Question: What type of tax is indicated in the document, personal property or real estate?
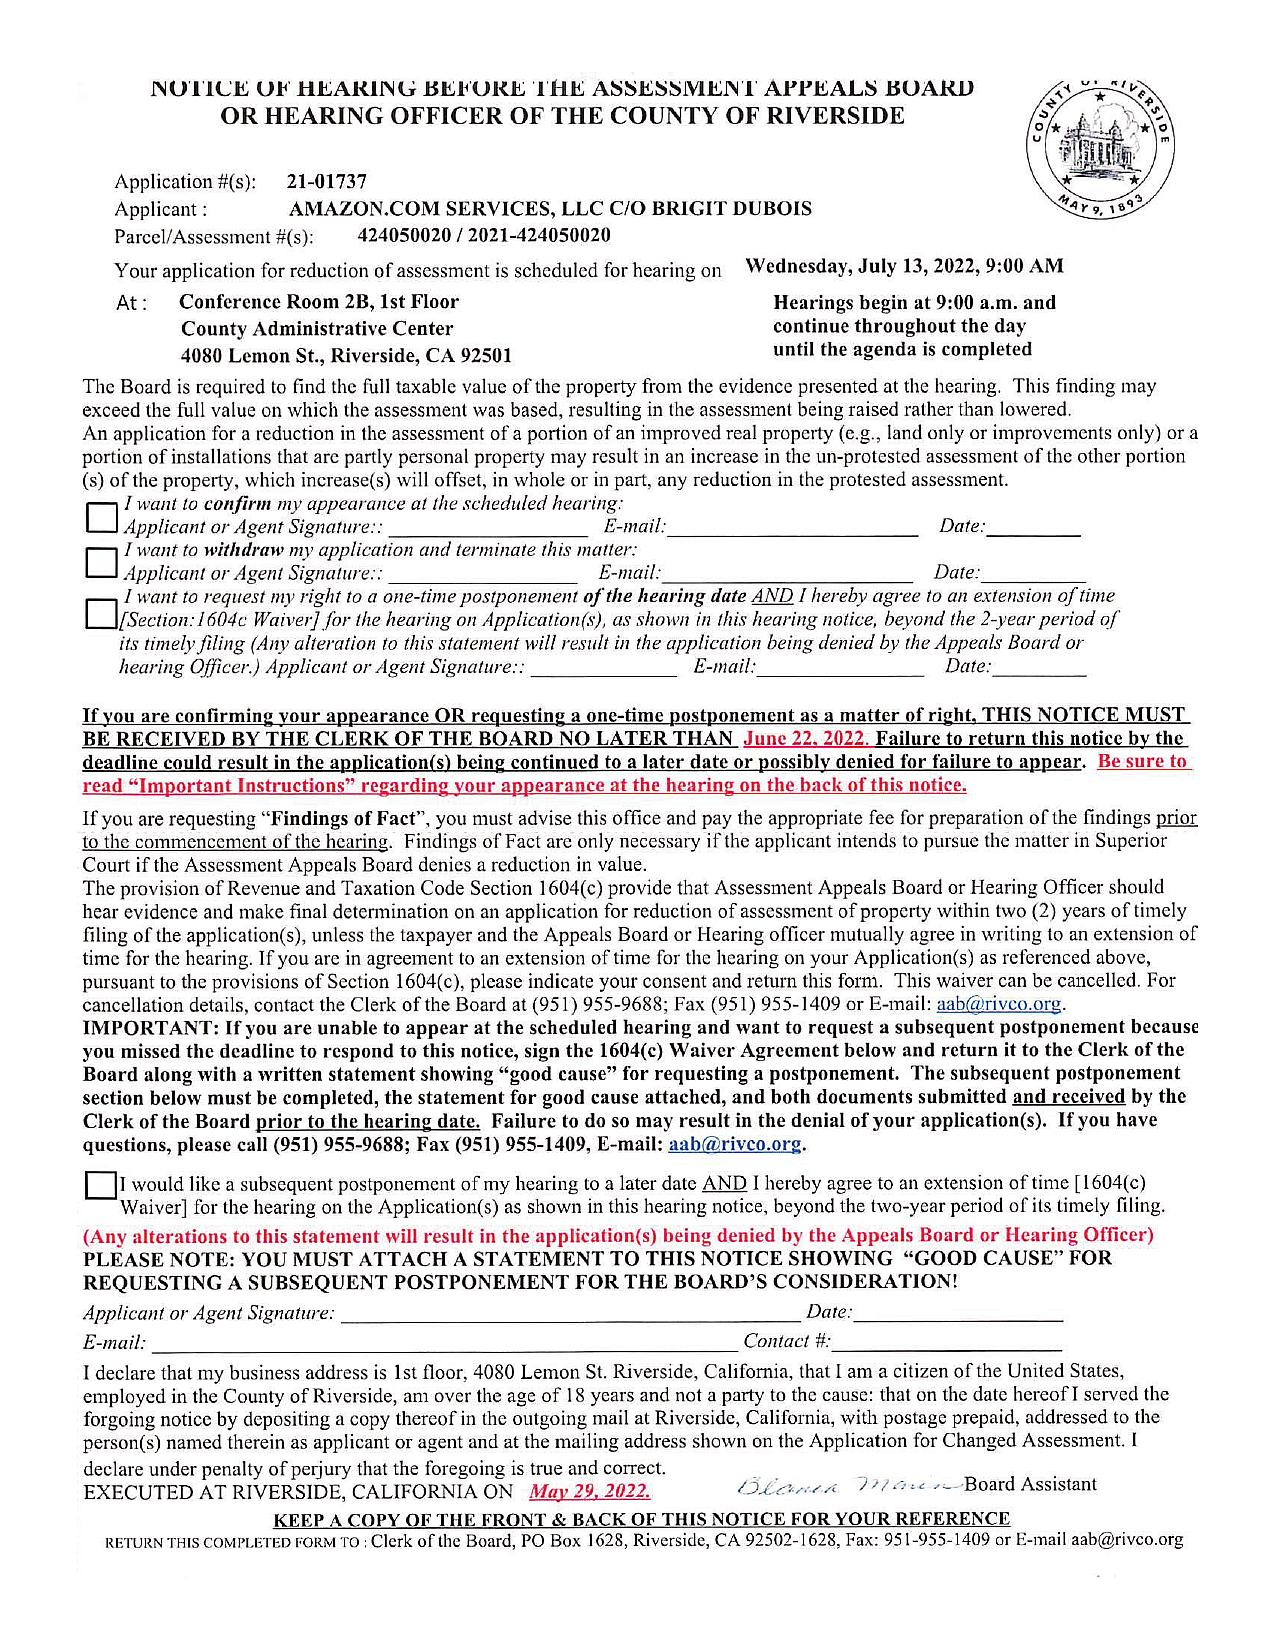
Answer: "Property Tax (Real Estate Tax)"